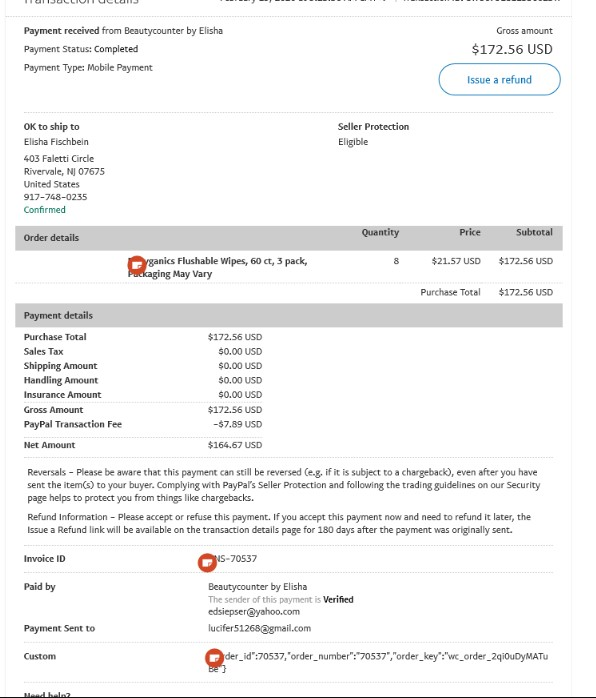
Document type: Invoice